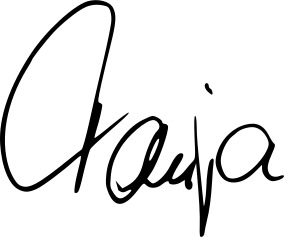
Signature of: tanja meyer